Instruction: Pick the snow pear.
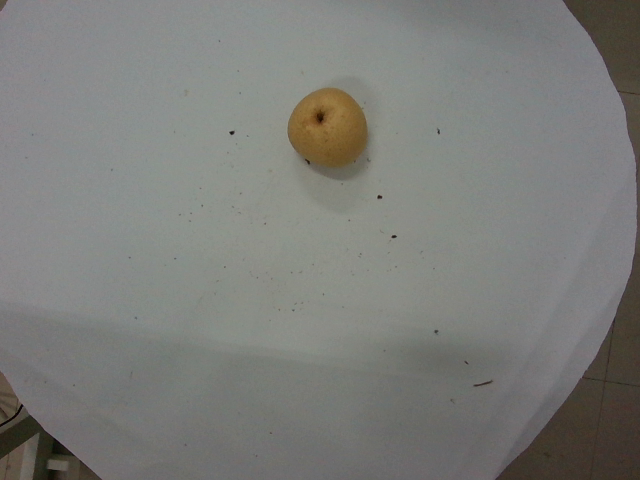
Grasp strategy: vertical